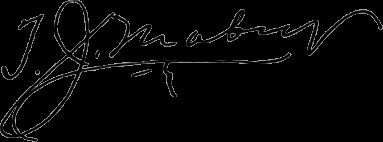
Signature of: thomas j mabry